Question: How does the patient history play a role?
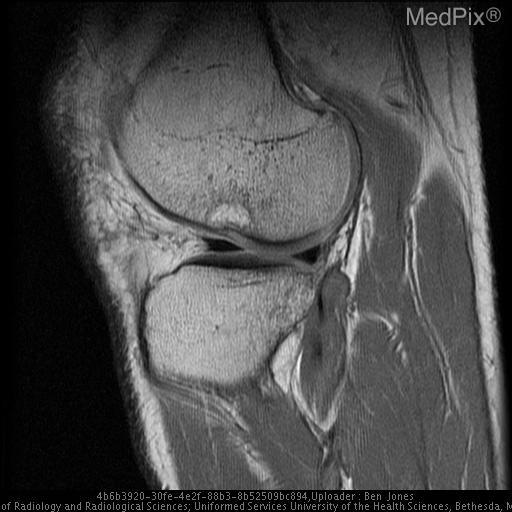
Answer: The patient's history of The patient was a 21-year man, who twisted his knee while playing in a softball game. Following the injury, he complained of difficulty running, pain in the posterolateral aspect of the knee and joint swelling. is key in understanding the case.